Question: Explain the disease:
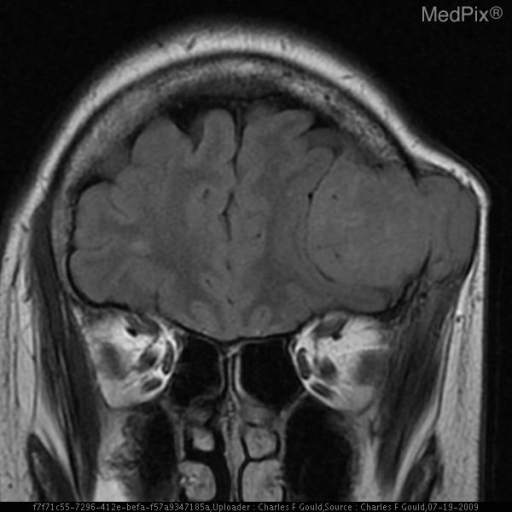
Answer: The disease is discussed as: Multiple myeloma is a plasma cell neoplasm that is characterized by involvement of the skeletal system in multiple sites.  It accounts for 1% of all malignancies and is most prevalent in the 70-80 year old range.  Symptoms include bone pain, anemia, fever, weight loss, and weakness, as well as neurologic symptoms.
Laboratory findings include elevated ESR, anemia, hypercalcemia and hyperuricemia.  Elevated globin levels are present, usually involving IgG, but any of the immunoglobulins may be produced.  The plasma cell burden will eventually displace and erode the bony trabeculae and give rise to the musculoskeletal symptoms.

Classically, multiple myeloma will appear as osteolytic lesions.  These arise predominantly in the verterbral bodies, ribs, skull, pelvis and femur. However, diffuse skeletal osteopenia may be observed without focal lytic lesions.  Pathologic fractures are common.

Both plain films and MDP scintigraphy have a significant false negative problem: Plain film false negative 9-25%; and, MDP false negative 40-60%.  http://www.med.harvard.edu/JPNM/TF94_95/Jan17/WriteUpJan17.html

However, FDG PET may be useful, with a sensitivity of 85% and specificity of 92% reported. PMID: 15788594